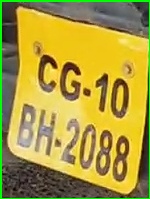
License plate number: CG 10BH 2088